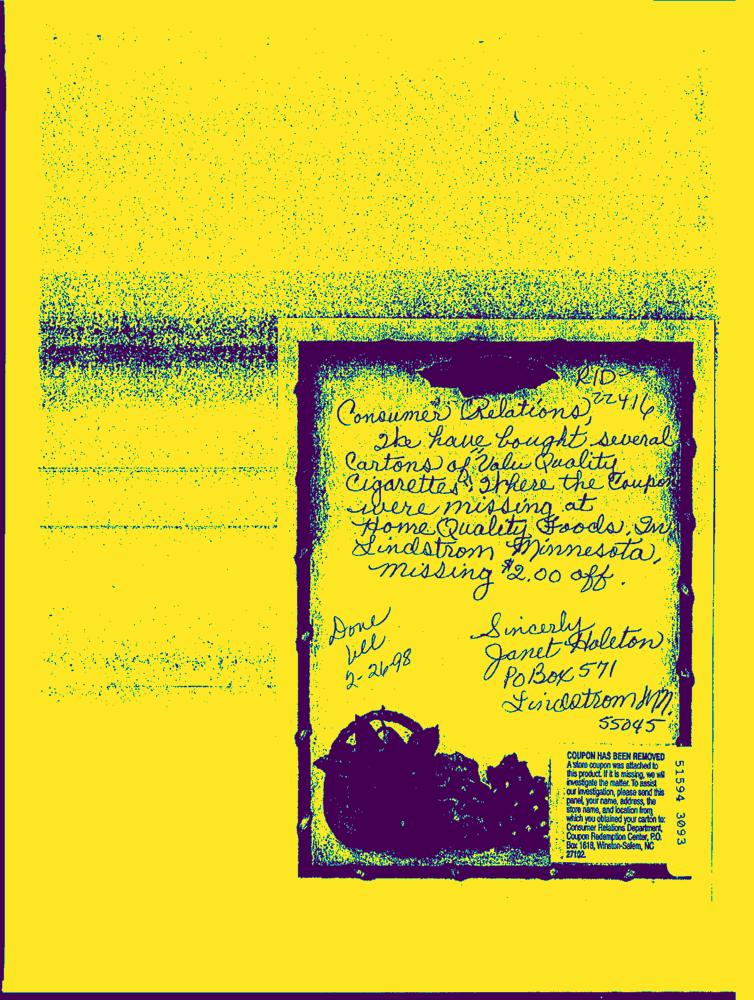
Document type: Hand-Written